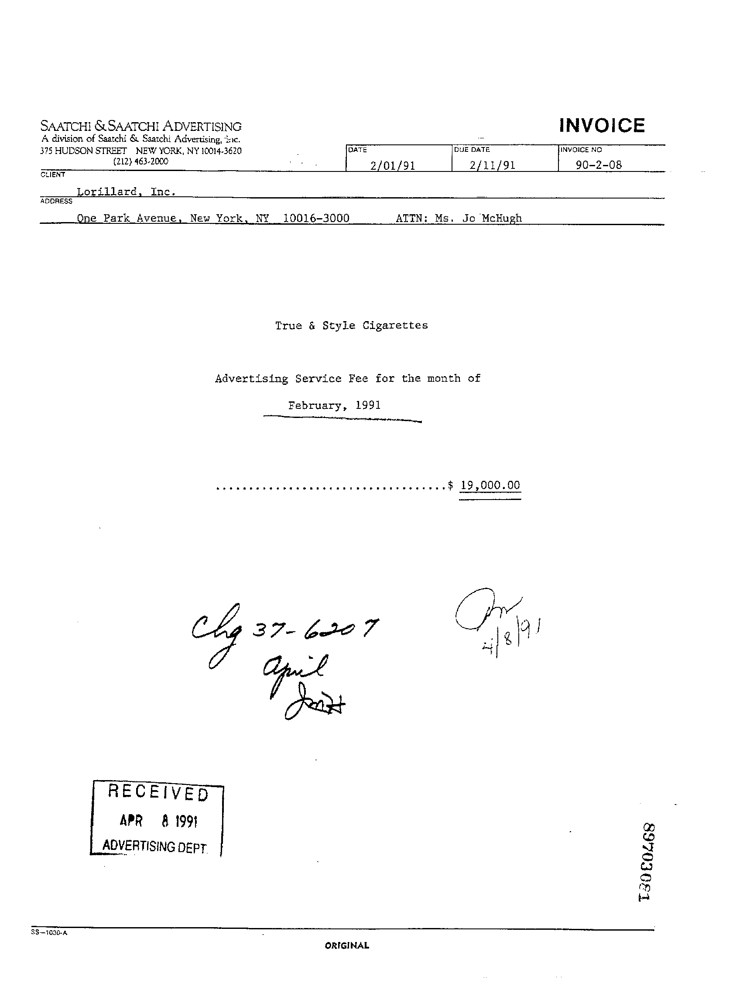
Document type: Invoice